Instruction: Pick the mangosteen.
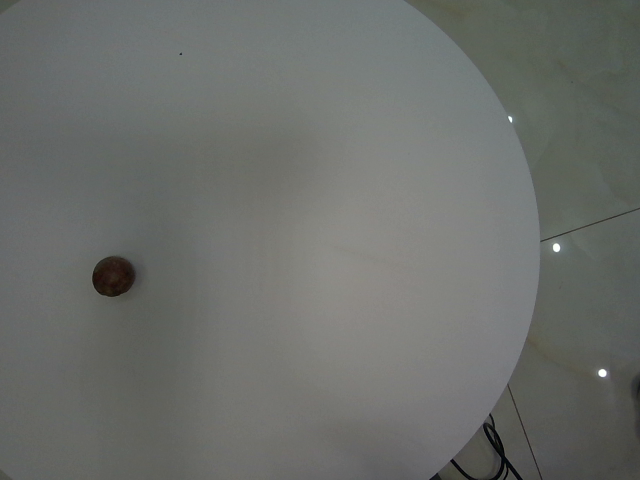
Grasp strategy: vertical